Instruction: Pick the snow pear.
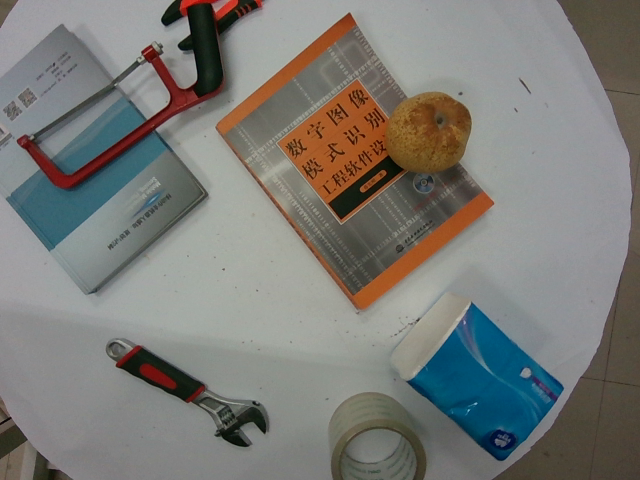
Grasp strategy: vertical